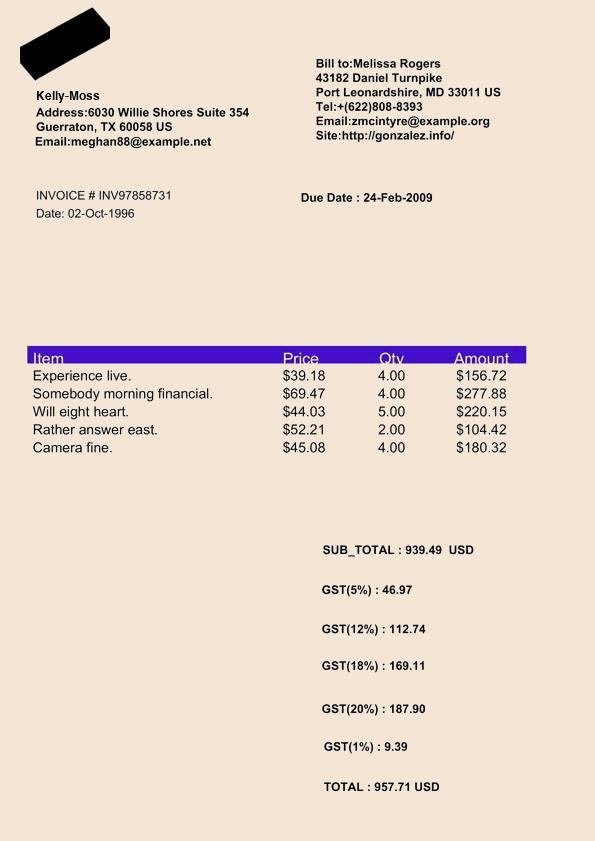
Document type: Invoice